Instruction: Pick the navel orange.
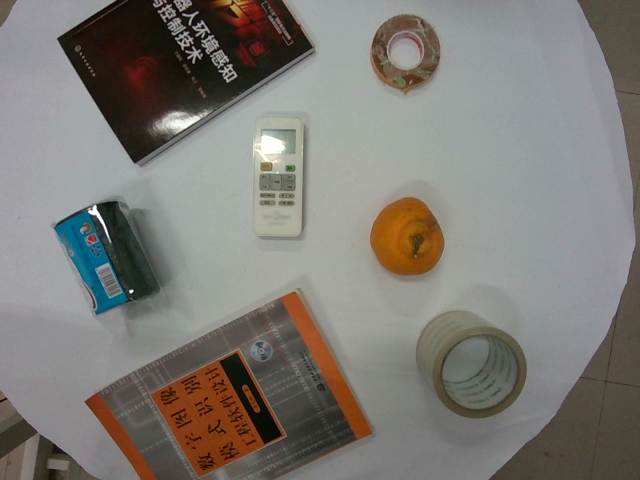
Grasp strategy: vertical